Question: What might the diagnosis be?
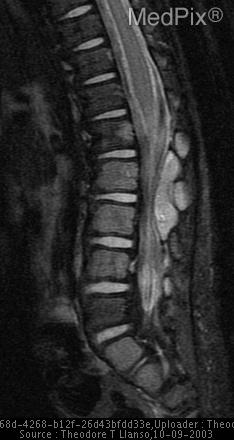
Answer: The possible diagnosis includes If intraspinal extension were the only manifestation and the lesion were sharply marginated, spherical, or fusiform, then more benign nerve root tumors such as neurofibroma or schwannoma would be considered.  Ganglioneuroma and ganglioneuroblastoma are also possible.

However, given the large adrenal mass and the bone metastases, neuroblastoma becomes the primary consideration..